Question: Talk about the condition:
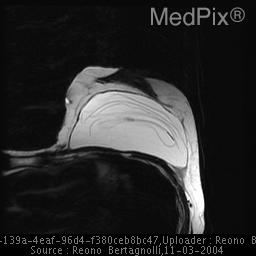
Answer: The disease is discussed as: Breast implants may leak or rupture, and the material may be confined or dispersed.

Variable degrees of cross-linking are present within the silicone elastomer shell surrounding the silicone or saline in a breast implant.  "Gel-bleed" occurs as silicone or saline diffuses through the shell as a result of its semi-permeable nature.  The immune system of women with intact implants is exposed to variable amounts of silicone soon after augmentation.  Saline is resorbed into the lymphatics and is undetectable.

Implants are foreign bodies which become walled off by the formation of a fibrous capsule.  Such a capsule (bands of fibrous tissue) forms in all women with implants.  The capsule may remain soft or harden and contract around the implant.  As encapsulation occurs, the implants may become hard and immobile.  Mammographic displaced implant views may be difficult to obtain.  Encapsulation becomes apparent mammographically as the implants become round on MLO views.

Intracapsular rupture occurs when the implant ruptures and the silicone is free within the fibrous capsule surrounding the implant.  Intracapsular rupture is difficult to identify mammographically.  “Linguini sign” describes the MRI findings of the low T2 signal redundant implant shell with high T2 fluid signal within and surroundng the shell, contained within the fibrous capsule.

Extracapsular rupture occurs when silicone is free and found outside the implant and capsule.  Silicone can often be seen migrating to the axillary lymph nodes.  No definitive proof of a relationship between silicone and autoimmune disorders or cancer has been identified.

When a saline implant ruptures, the saline is resorbed into the lymphatics resulting in decreased breast size.  Intra- vs extracapsular rupture is difficult to distinguish as all extra-implant saline is resorbed.  The implant shell becomes redundant, best seen on MRI imaging when compared to the opposite implant.